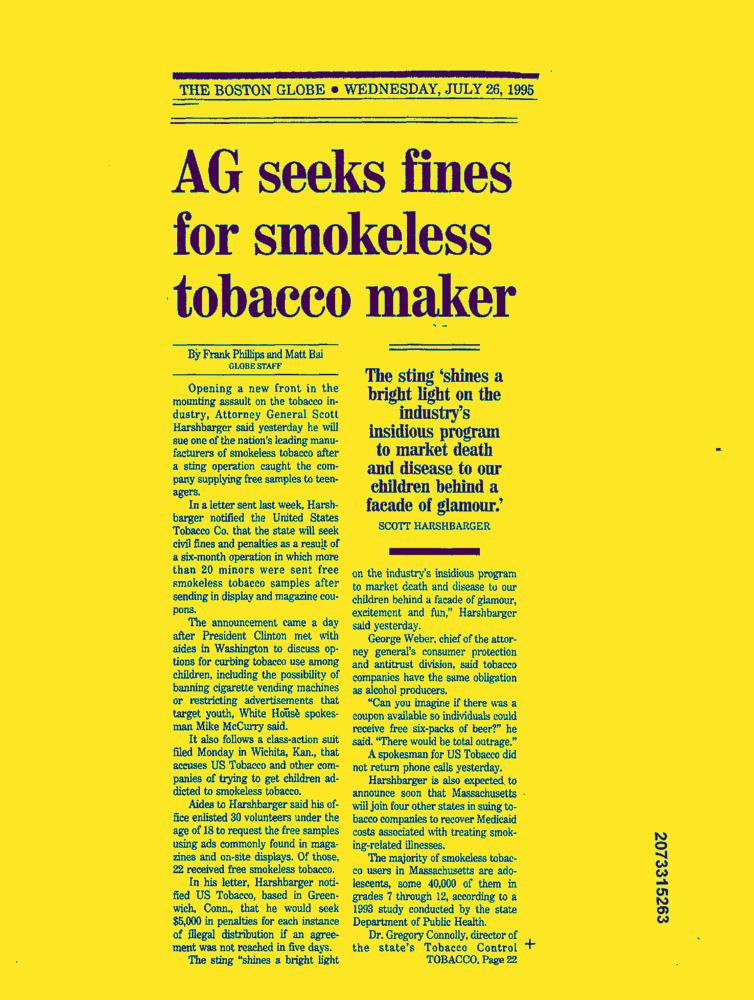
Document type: News-Article